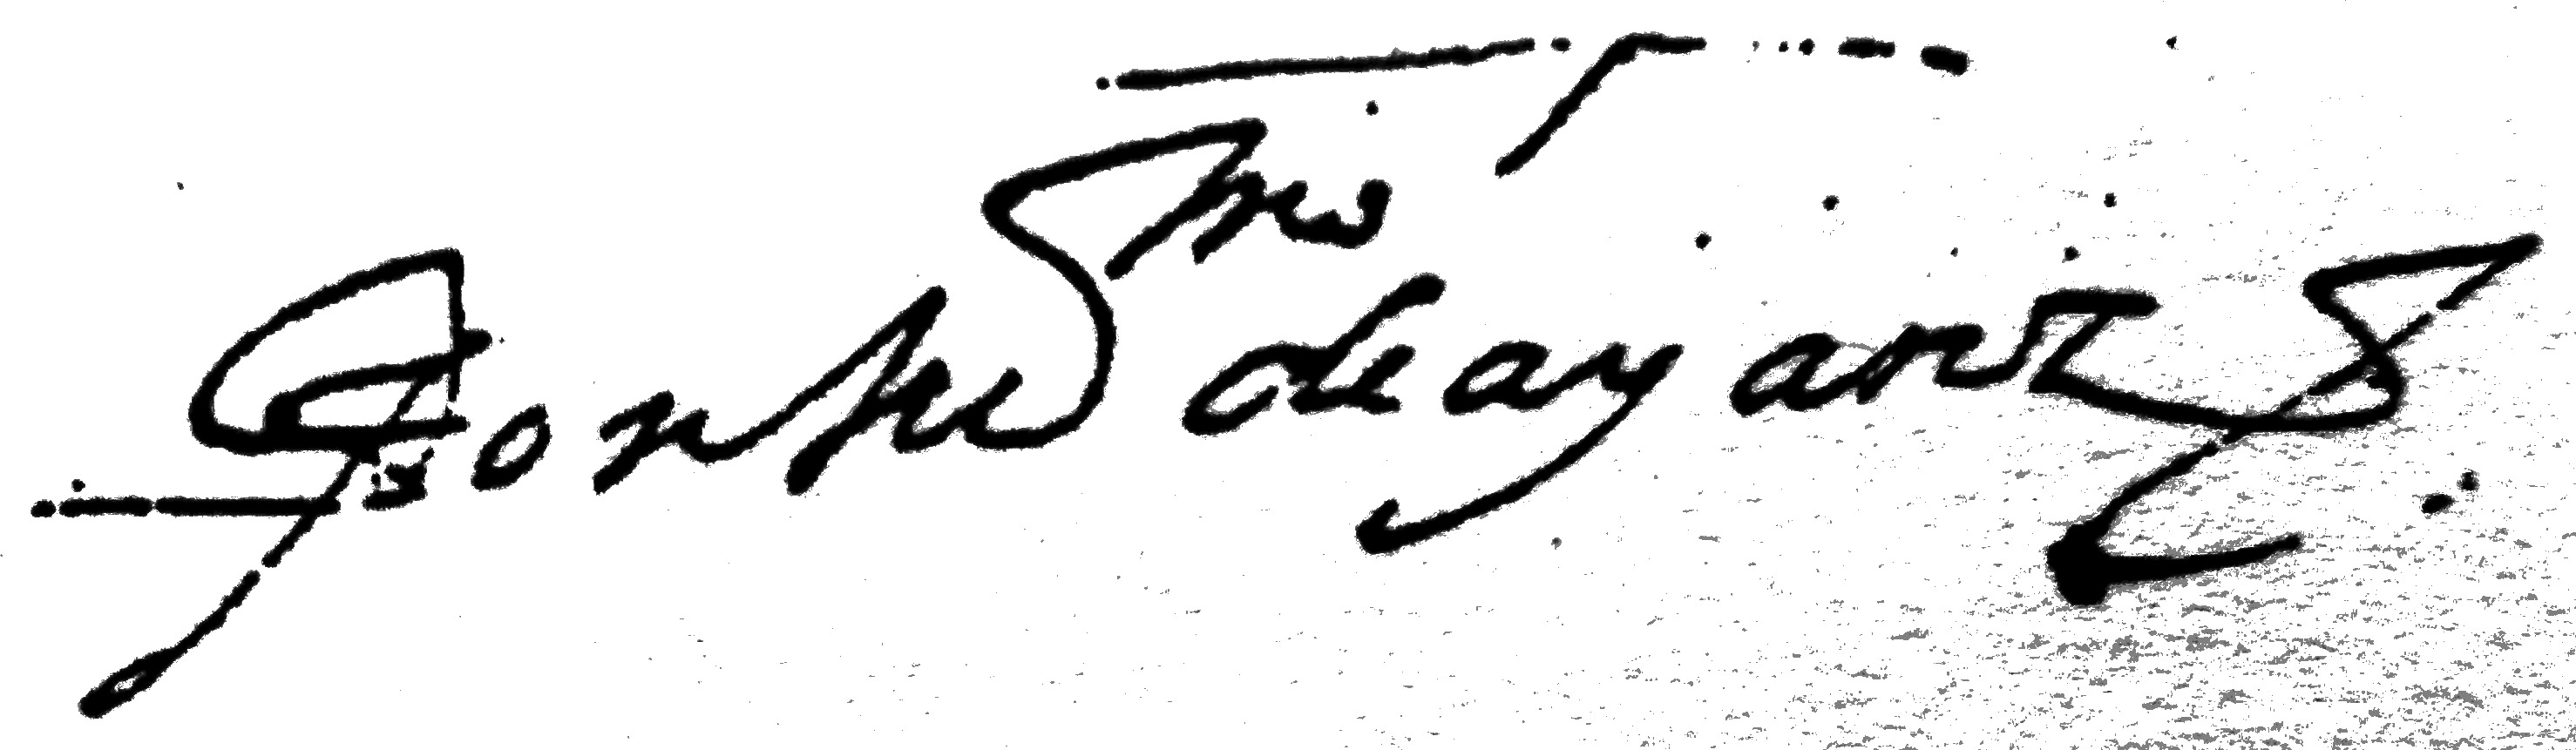
Signature of: jerónimo de ayanz y beaumont